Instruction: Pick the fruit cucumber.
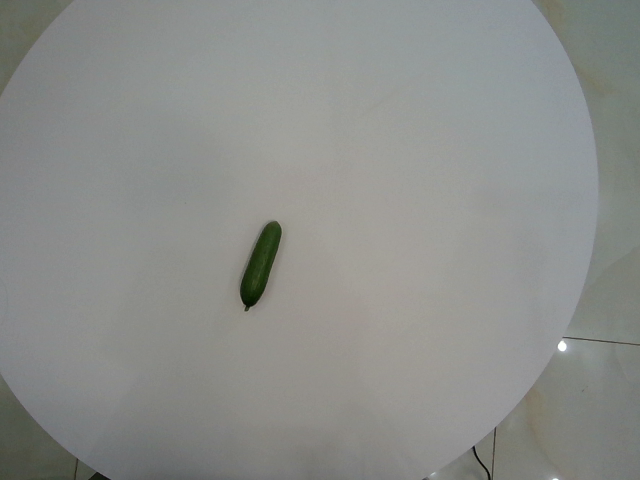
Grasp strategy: vertical